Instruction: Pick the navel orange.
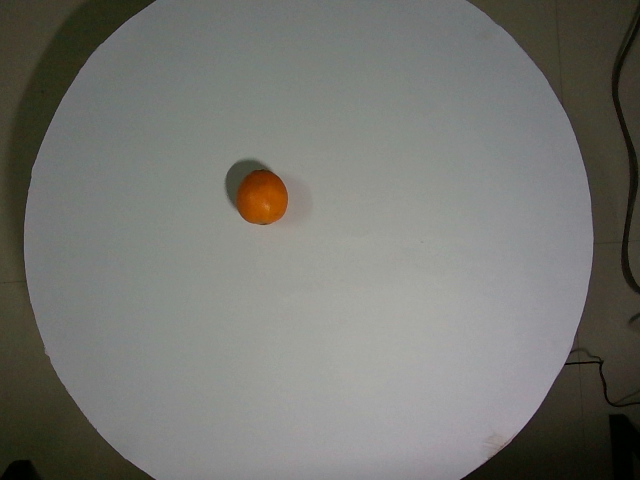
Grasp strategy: vertical